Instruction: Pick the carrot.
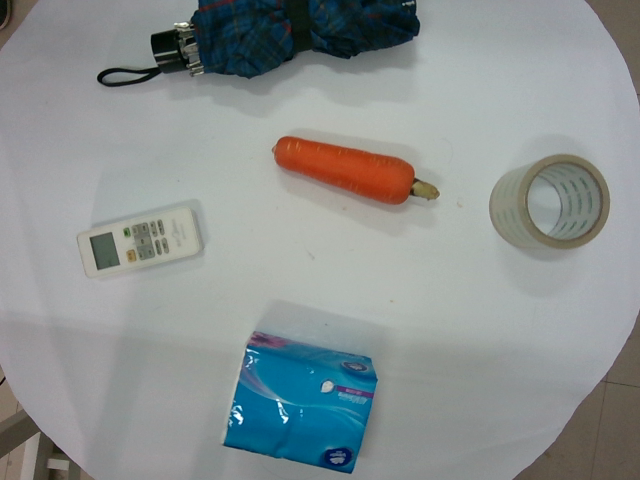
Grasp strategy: vertical